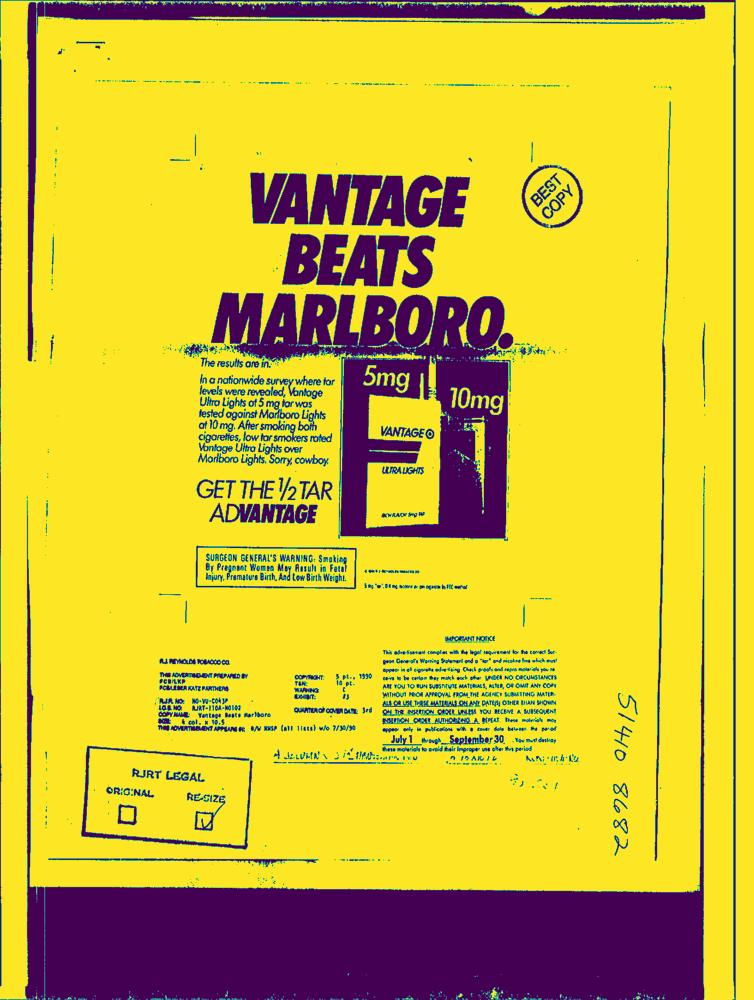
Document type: AD